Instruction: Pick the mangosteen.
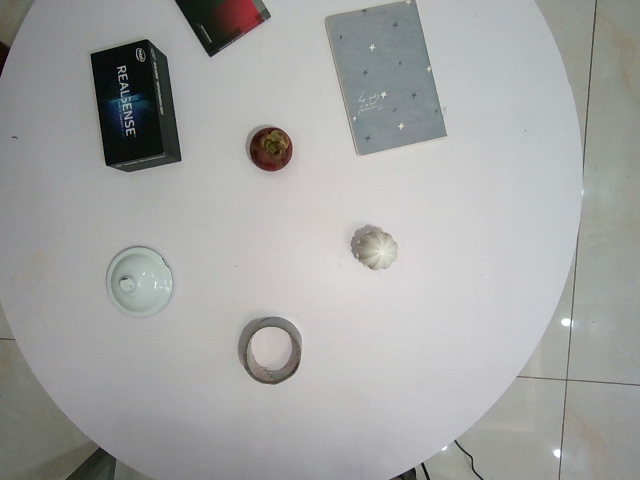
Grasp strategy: vertical